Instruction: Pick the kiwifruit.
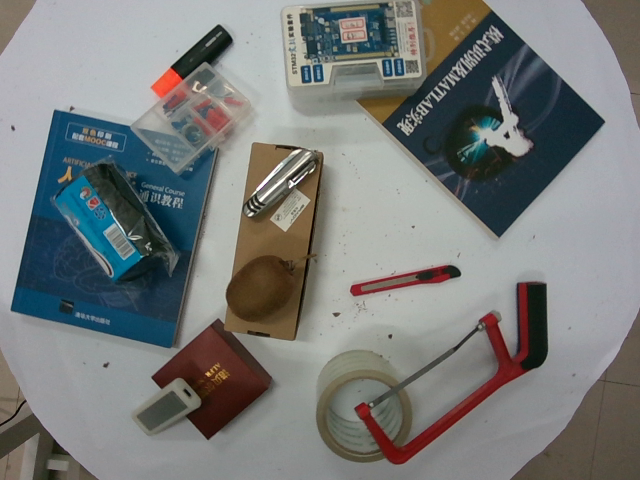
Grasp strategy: vertical